Question: What jurisdiction, city, or county is the document associated with?
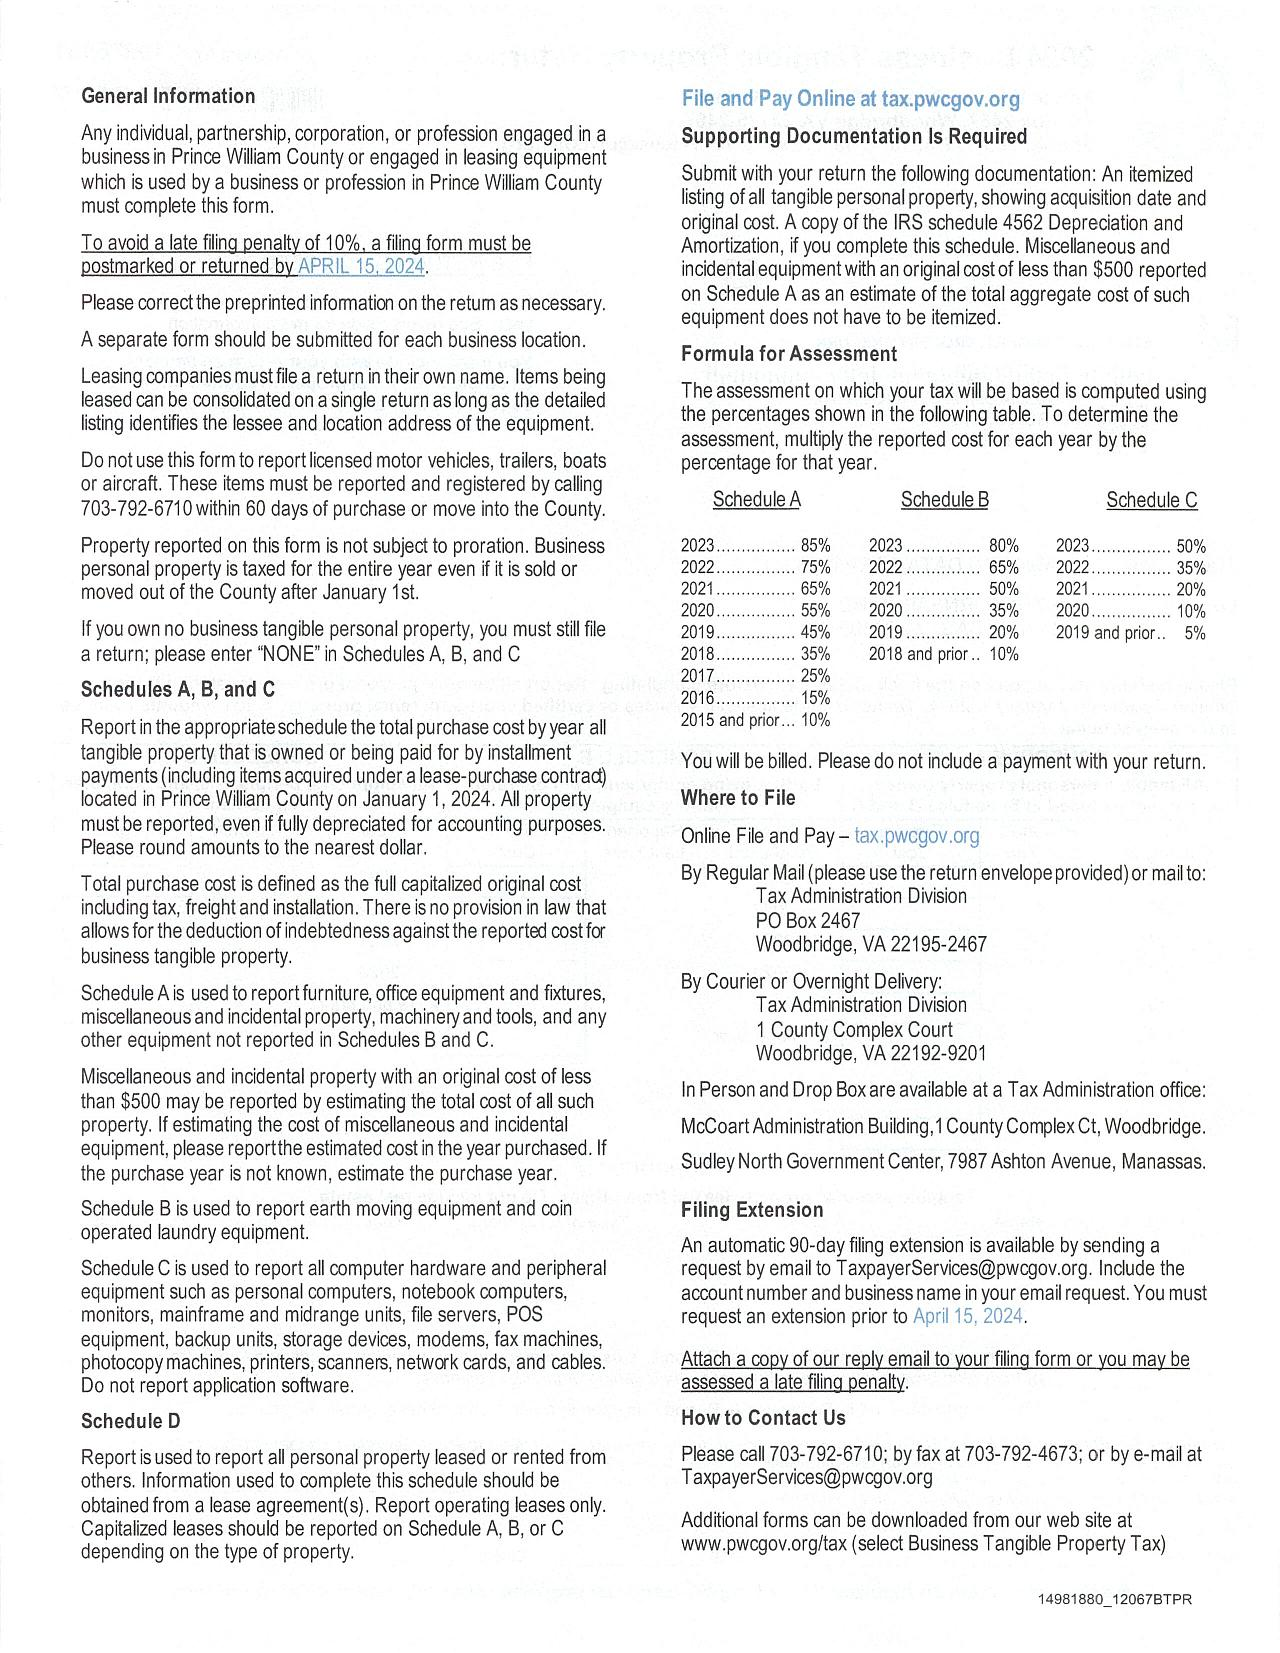
Answer: "Prince William County"